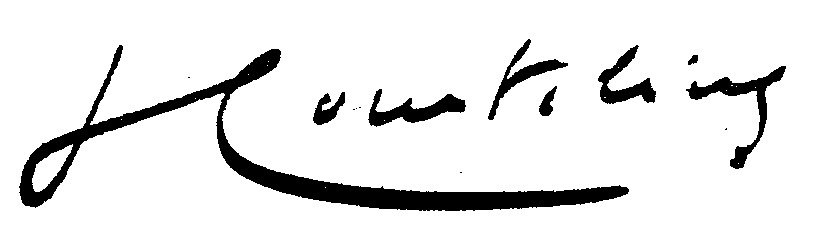
Signature of: georges courteline